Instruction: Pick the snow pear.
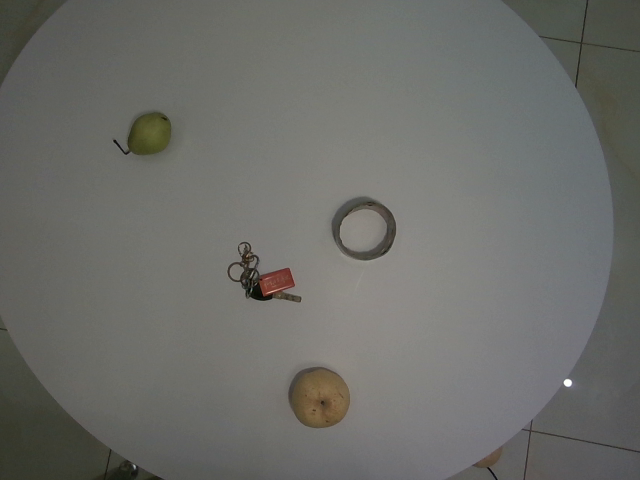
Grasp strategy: vertical